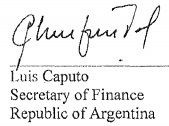
Signature of: luis caputo